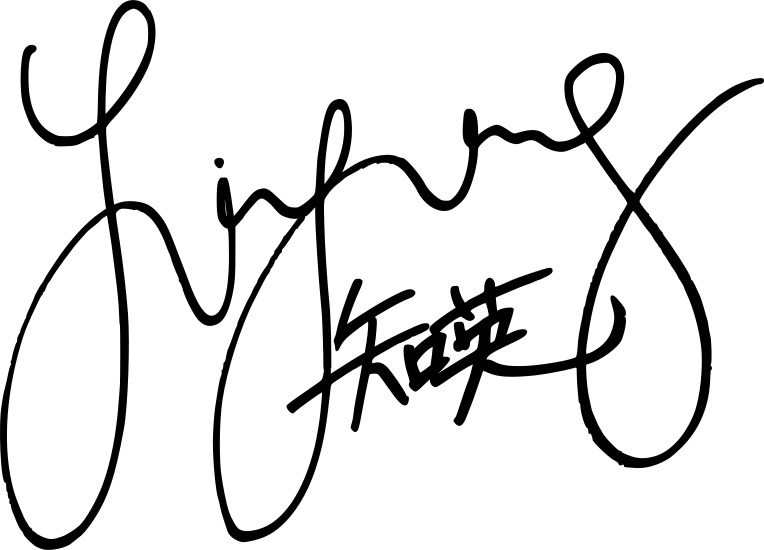
Signature of: kang ji young